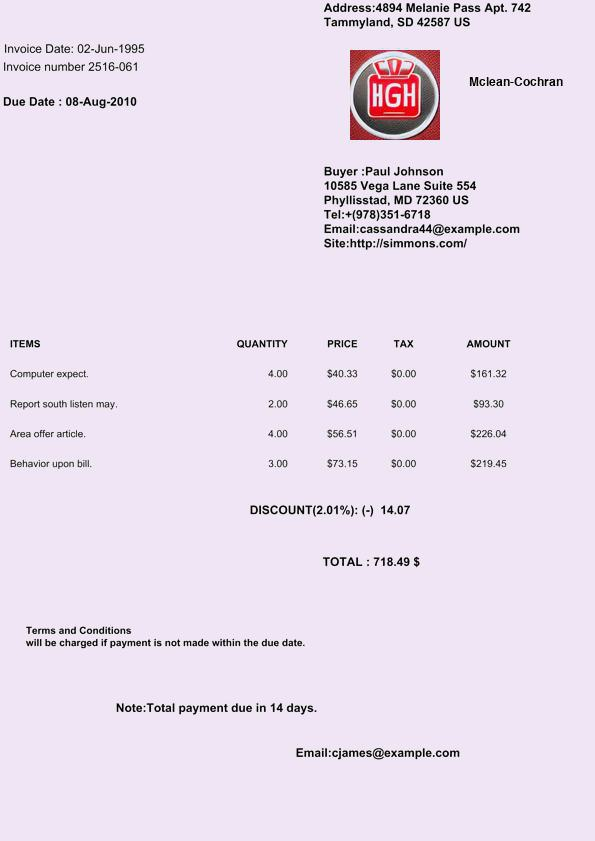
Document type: Invoice